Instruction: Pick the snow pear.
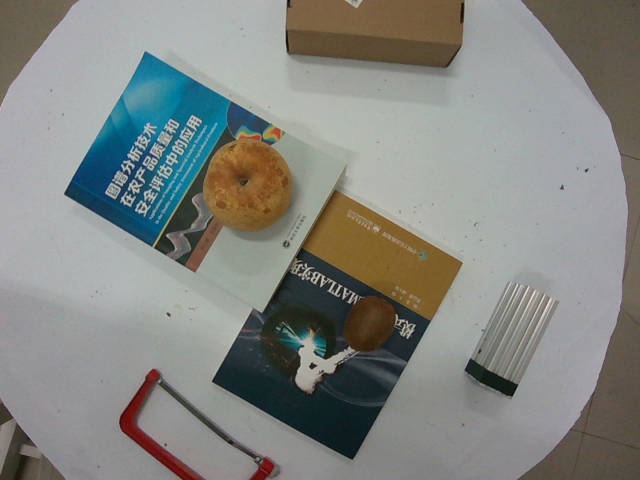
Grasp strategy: vertical